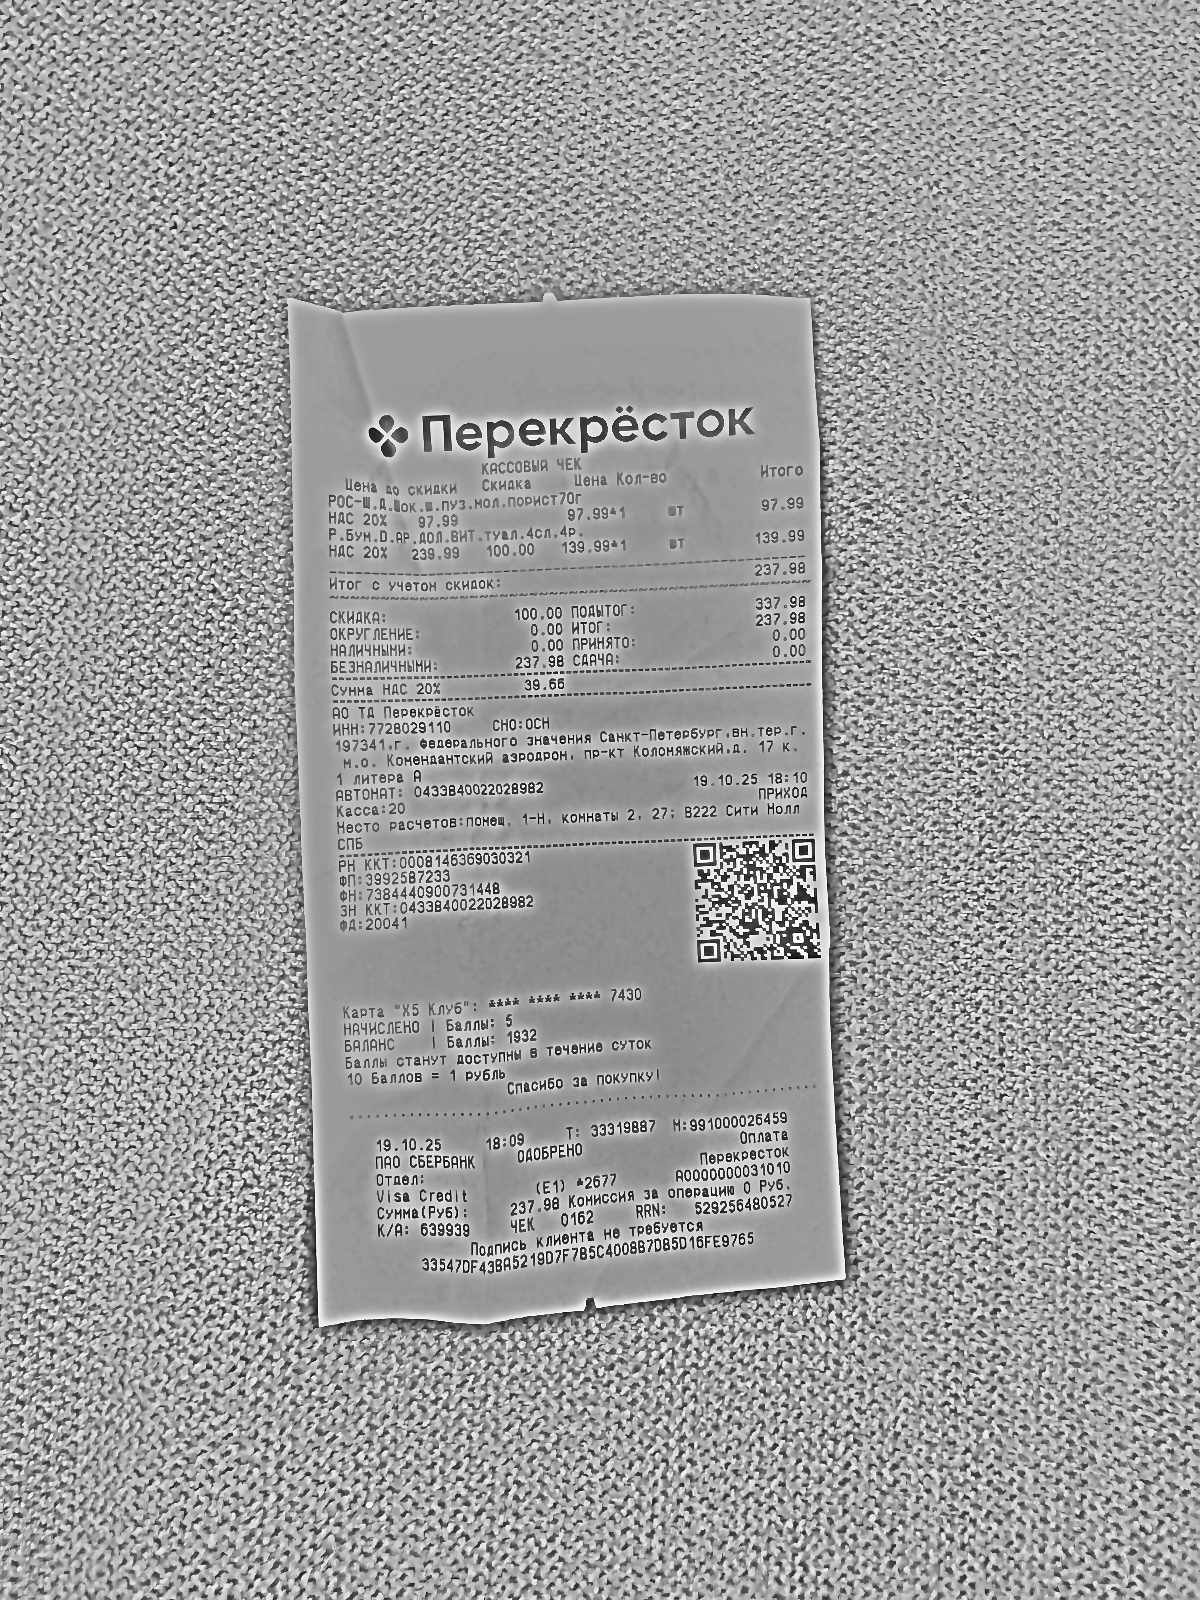
Продавец: АО ТД Перекрёсток
ИНН: 7728029110
Дата: 19.10.25
Товары: РОС-Щ.Д.Шок.ш.ПУЗ.мол.порист70г; Р.Бум.D.АР.ДОЛ.ВИТ.туал.4сл.4р,
Количество: 1; 1
Цена: 97.99; 239.99
Сумма: 97.99; 139.99
Итого: 237.98